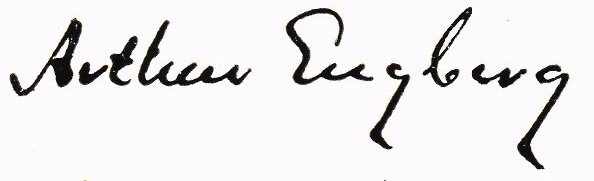
Signature of: arthur engberg